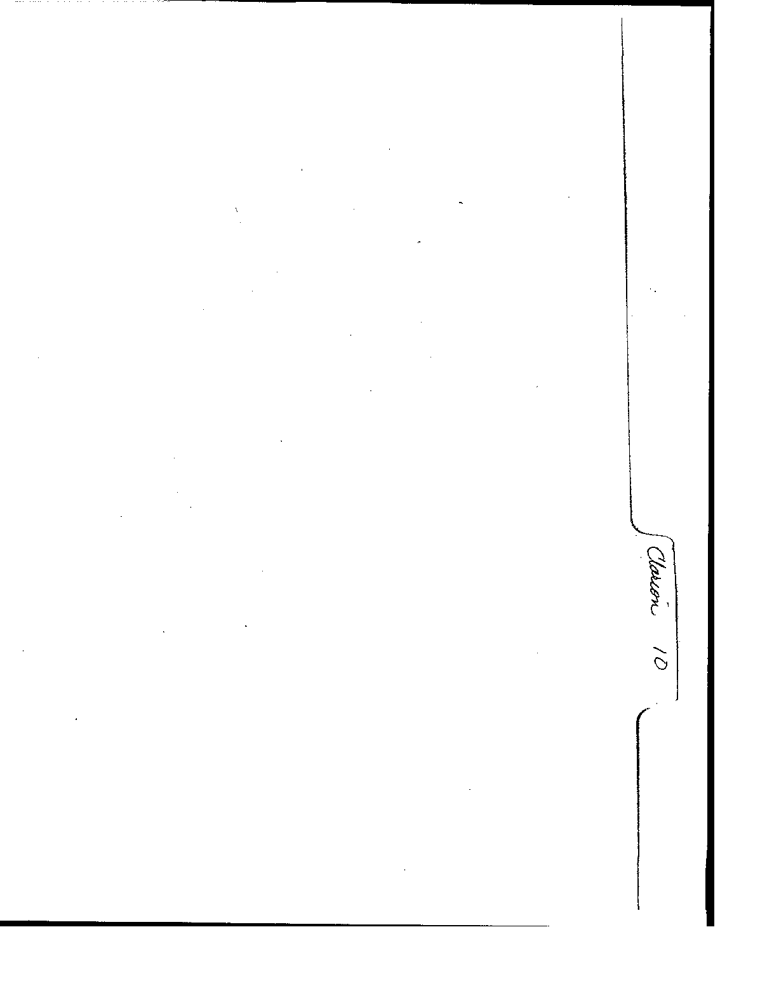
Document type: Invoice